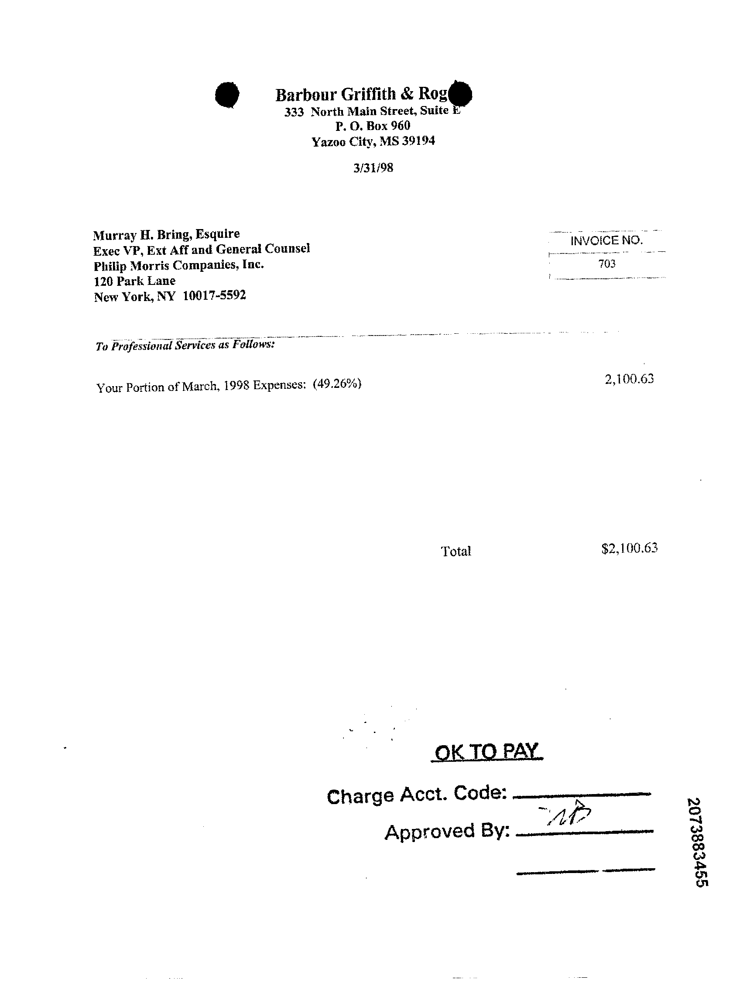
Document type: Invoice